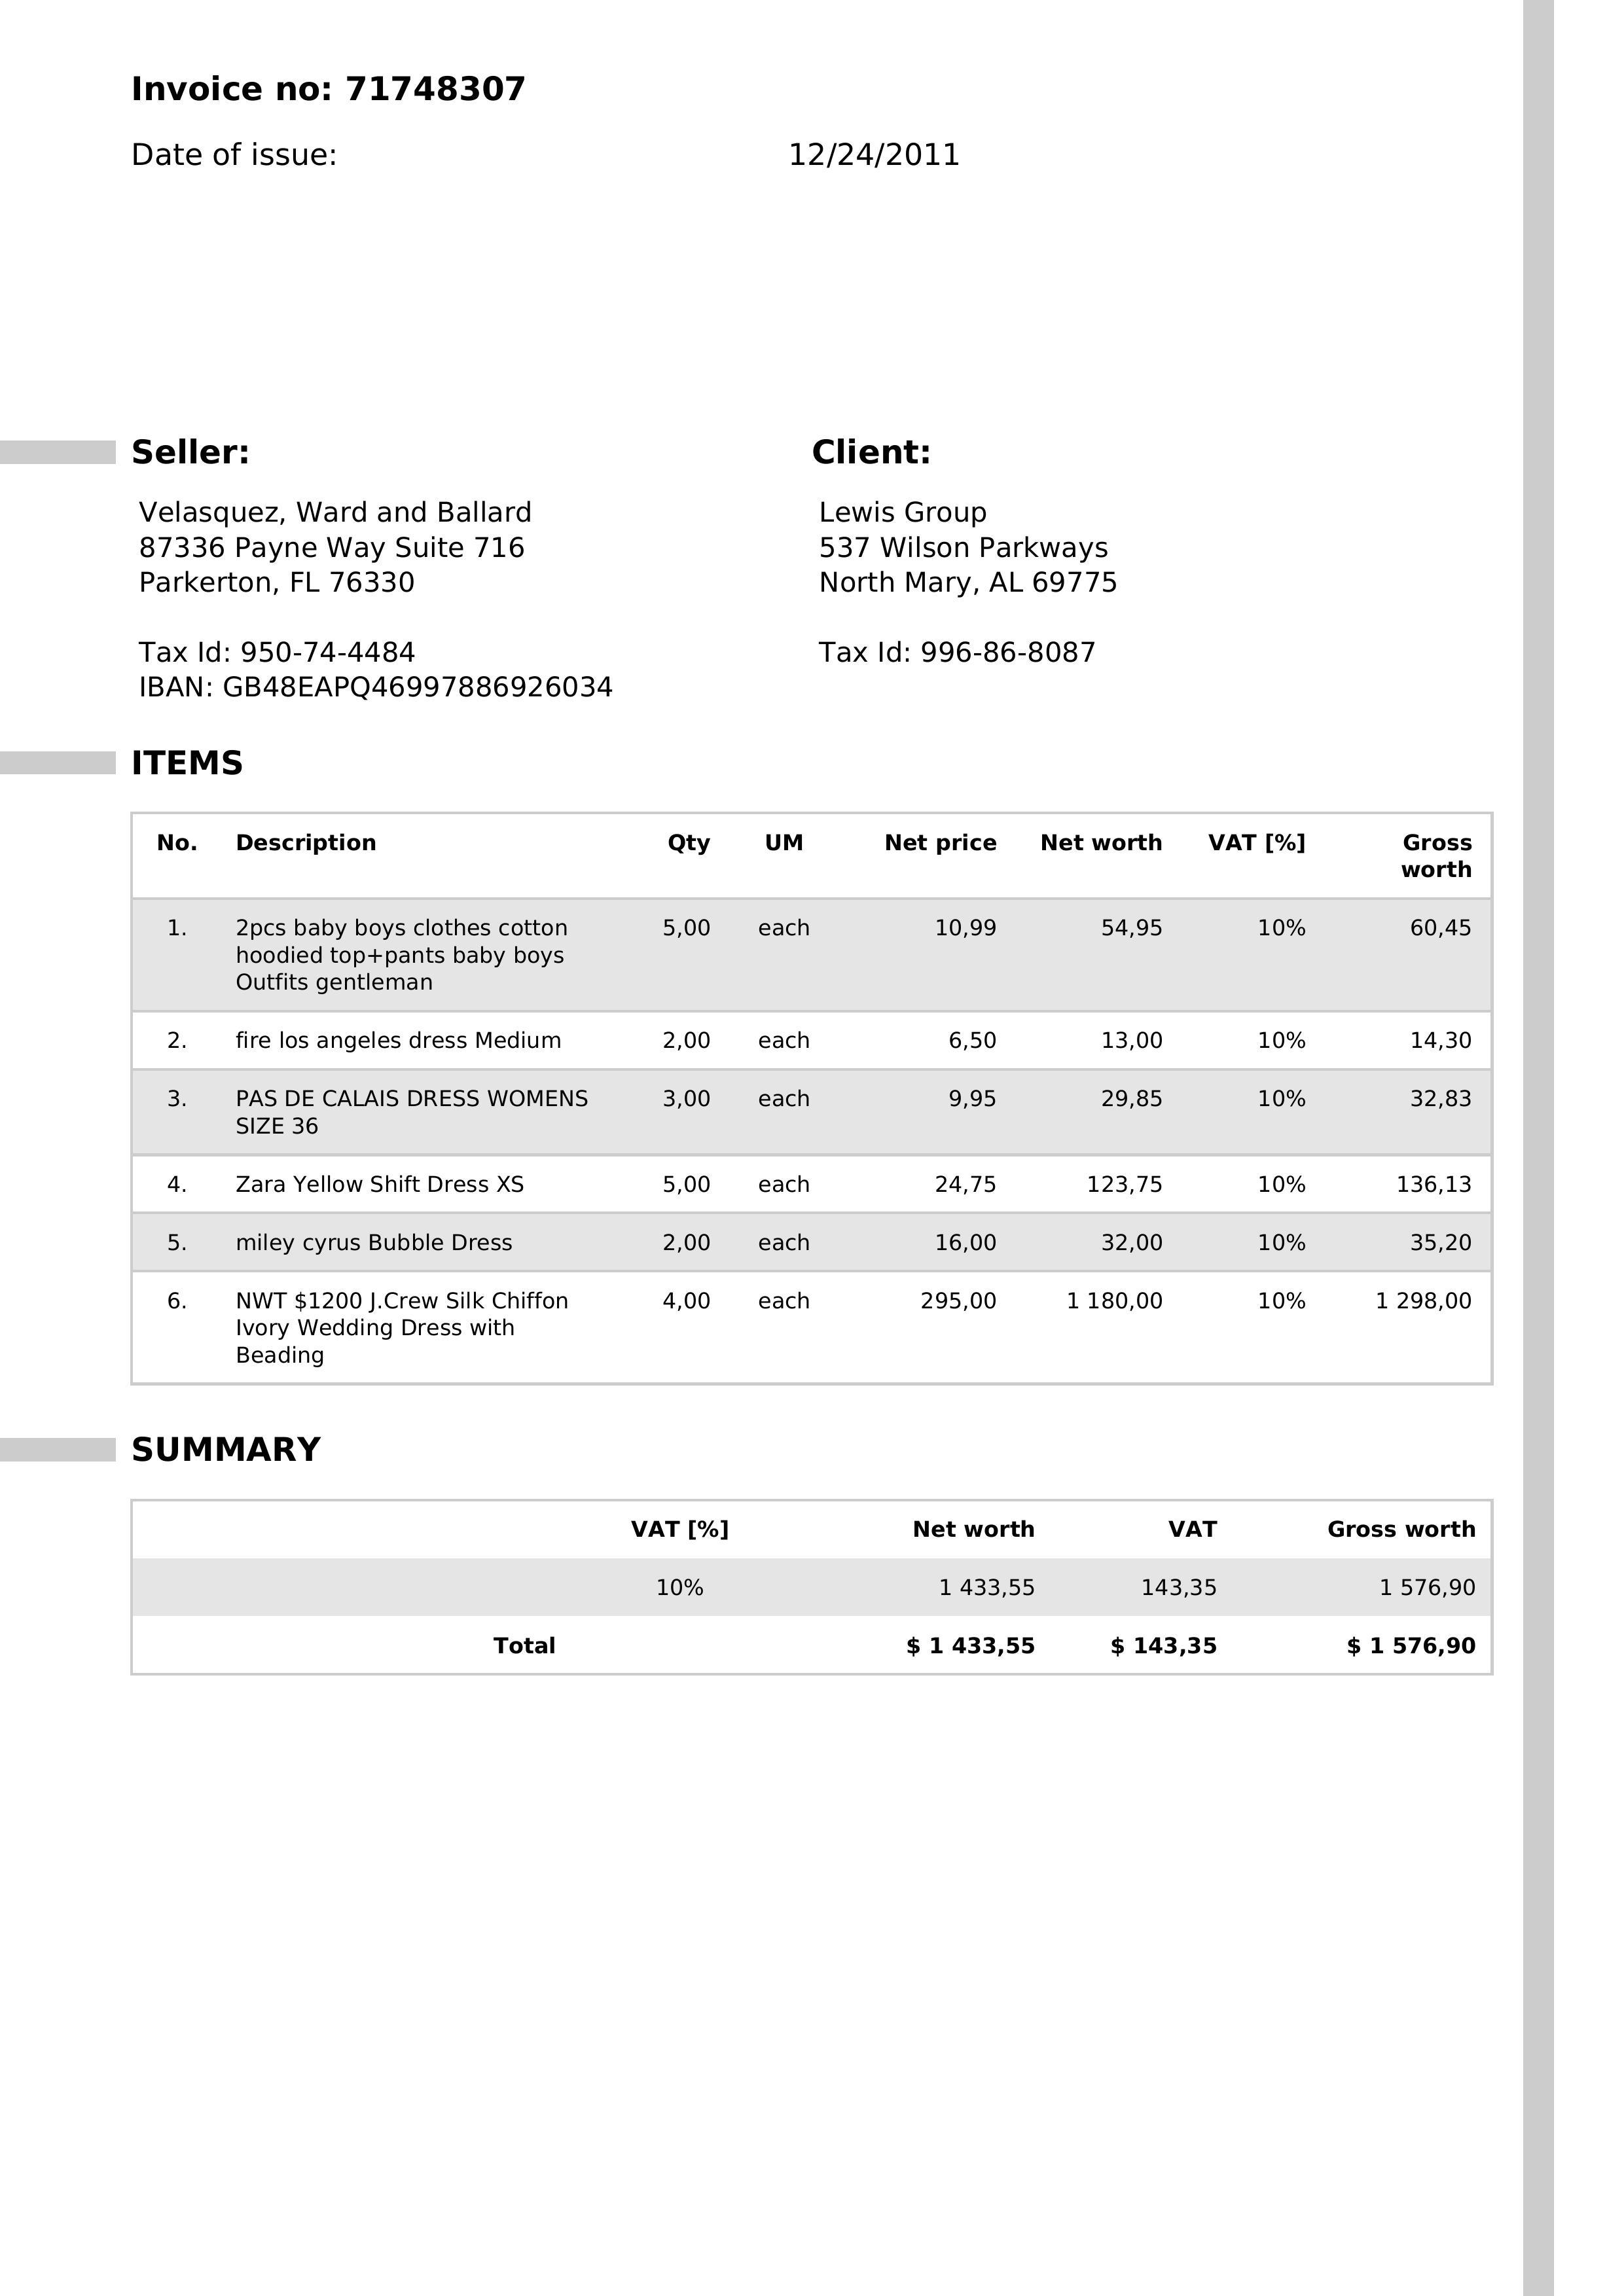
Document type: Invoice